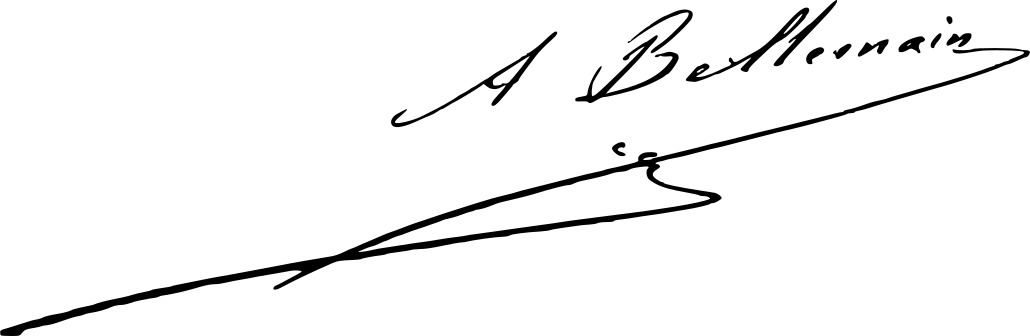
Signature of: andré bellemain